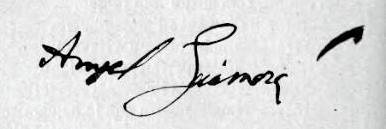
Signature of: àngel guimerà